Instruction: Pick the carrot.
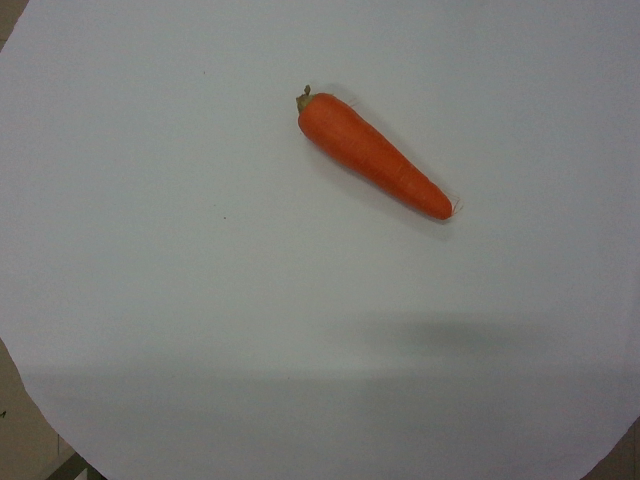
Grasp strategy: vertical